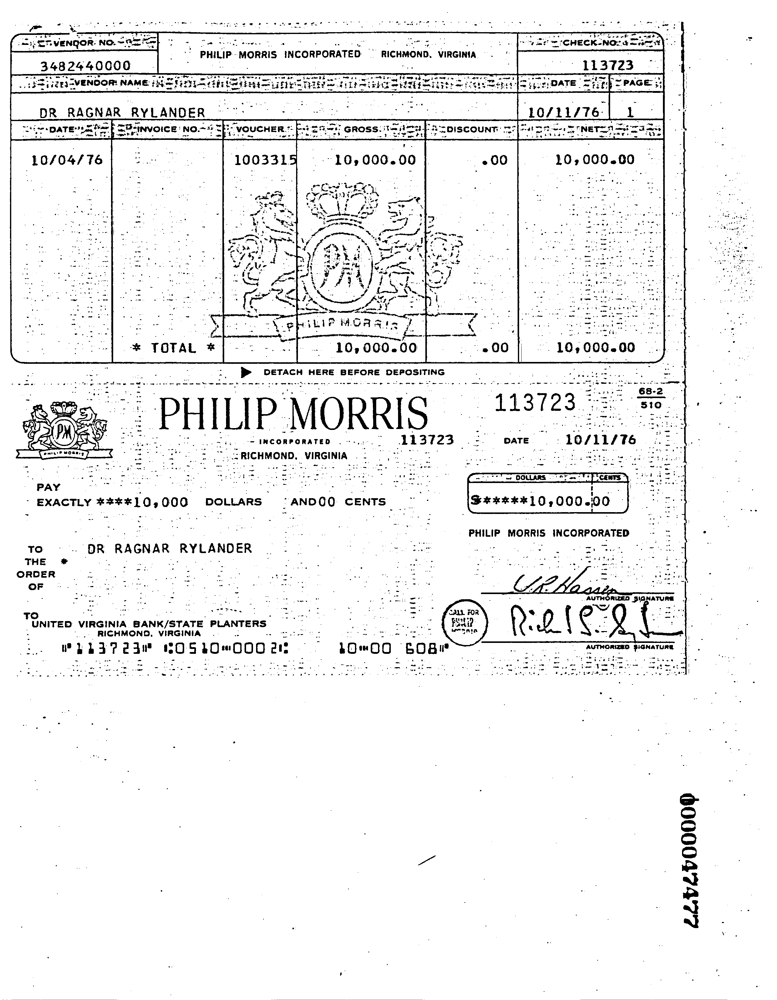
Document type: Invoice